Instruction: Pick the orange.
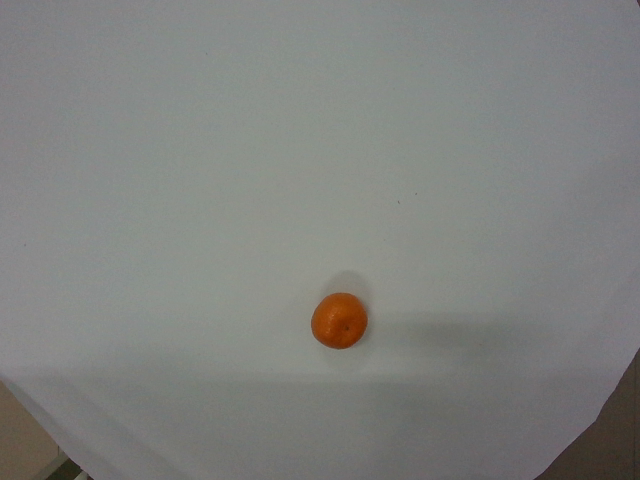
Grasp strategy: vertical